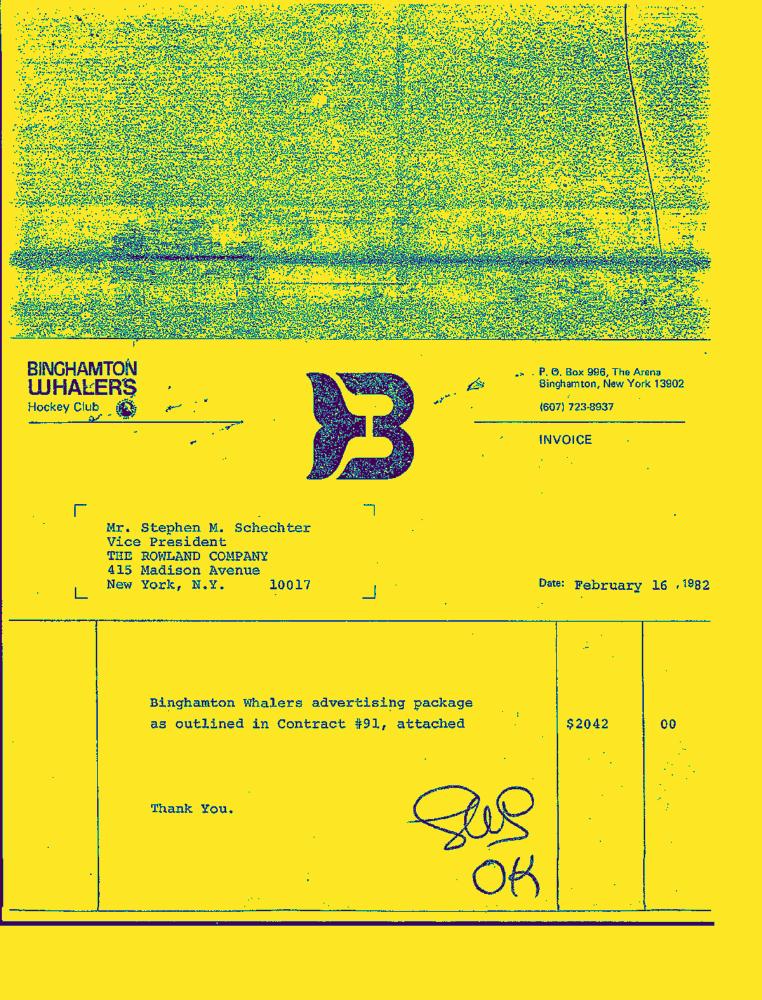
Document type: Invoice-Doc